Question: What is the potential diagnosis?
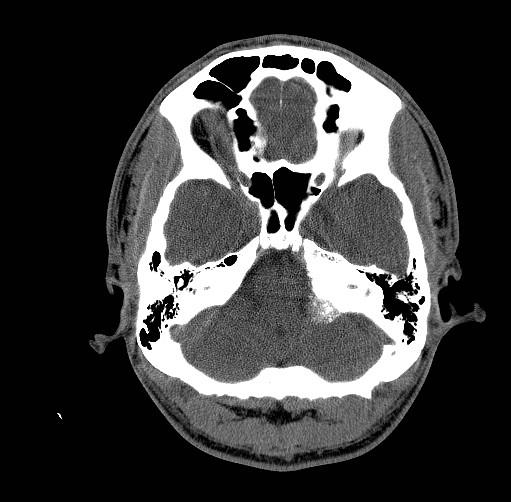
Answer: The possible diagnosis includes meningioma
nerve sheath tumor (schwannoma)
less likely:
paraganglioma
metastatic disease
lymphoma.